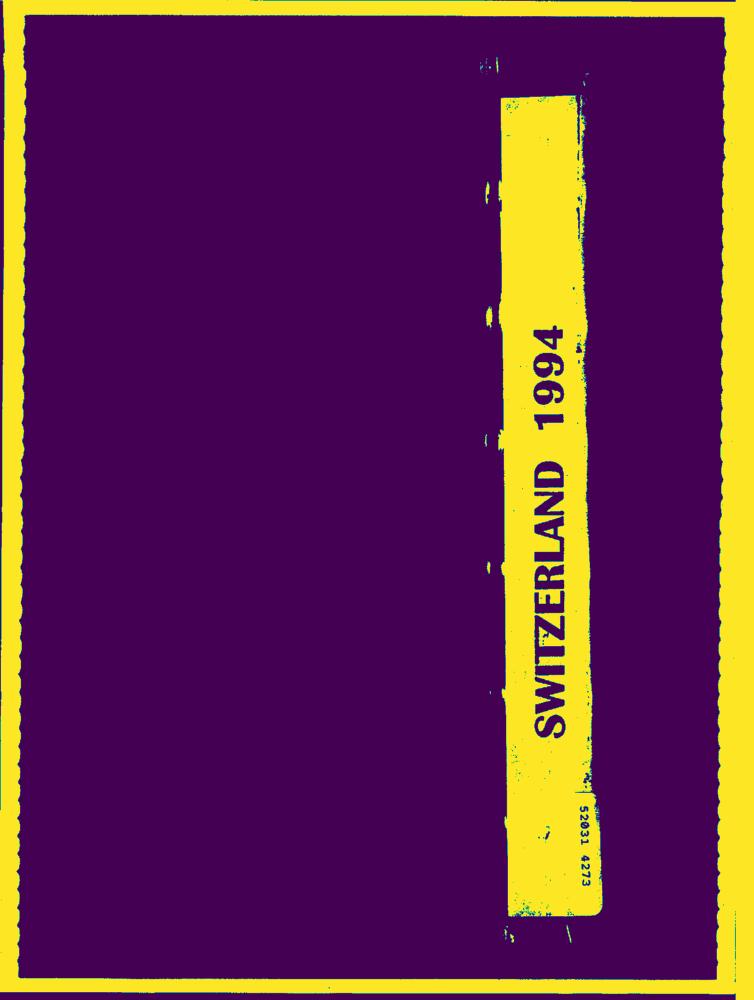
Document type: Invoice-Doc